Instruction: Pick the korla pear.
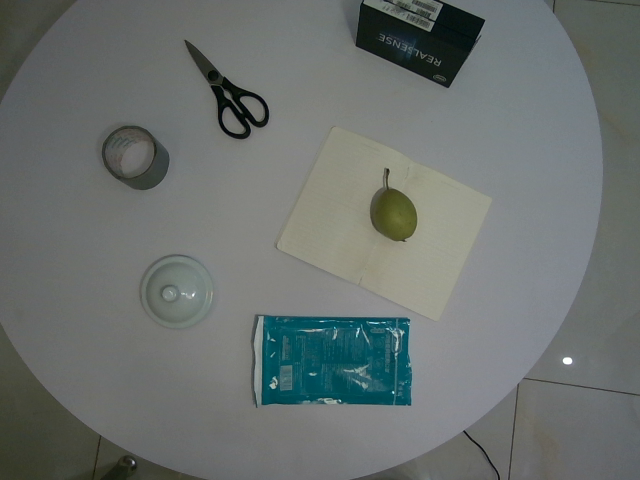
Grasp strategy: vertical